Question: How does the patient history play a role?
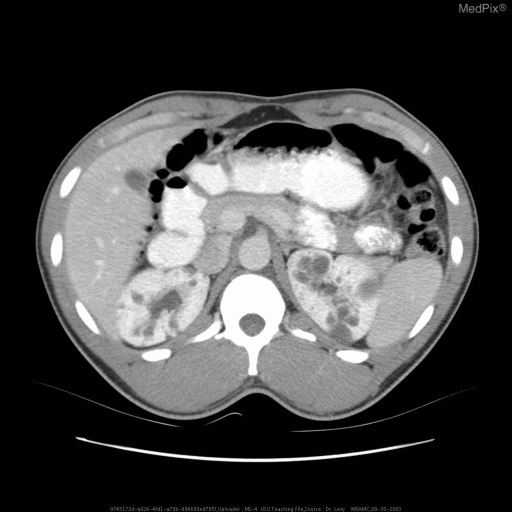
Answer: The patient's history of 26 year of African American male is key in understanding the case.